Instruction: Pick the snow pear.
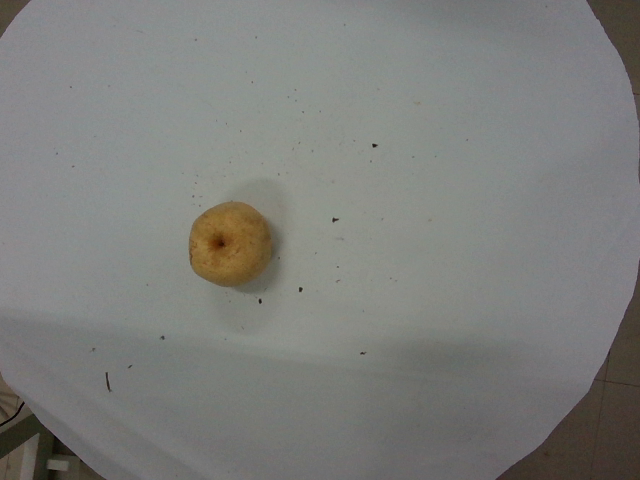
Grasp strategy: vertical